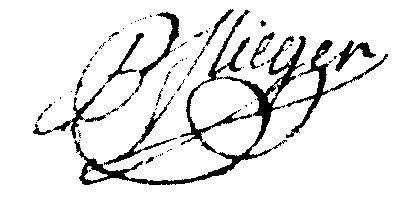
Signature of: jean adam pflieger l aîné